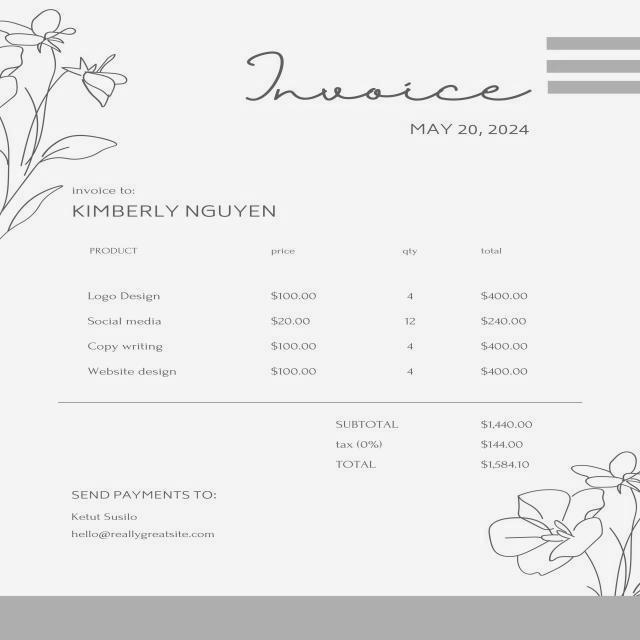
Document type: Invoice